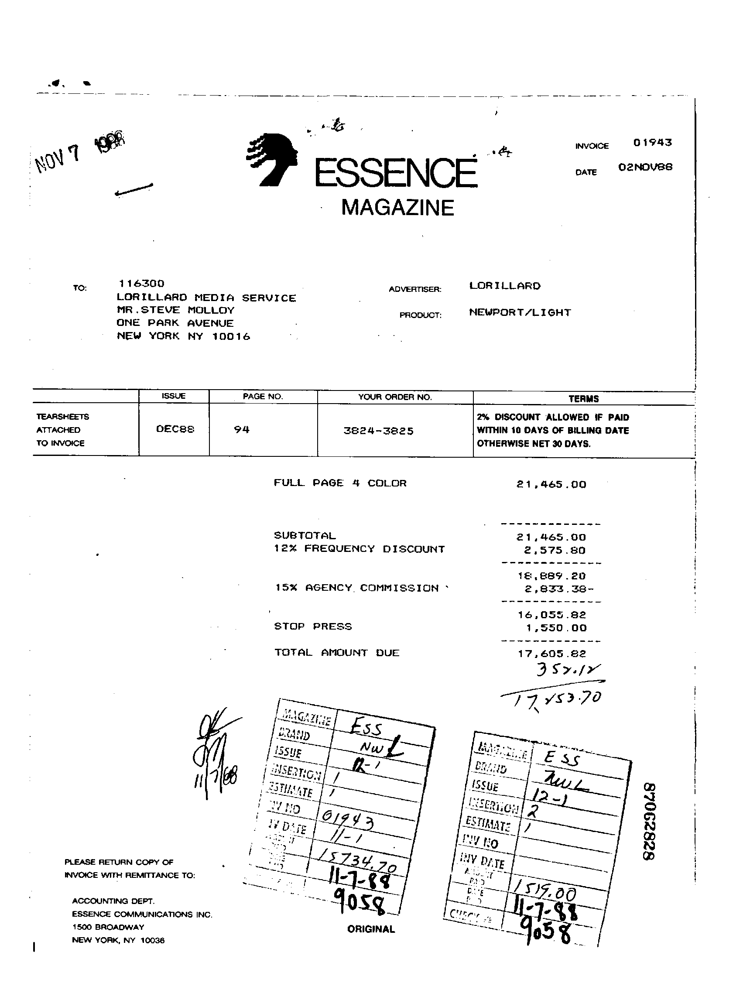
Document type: Invoice